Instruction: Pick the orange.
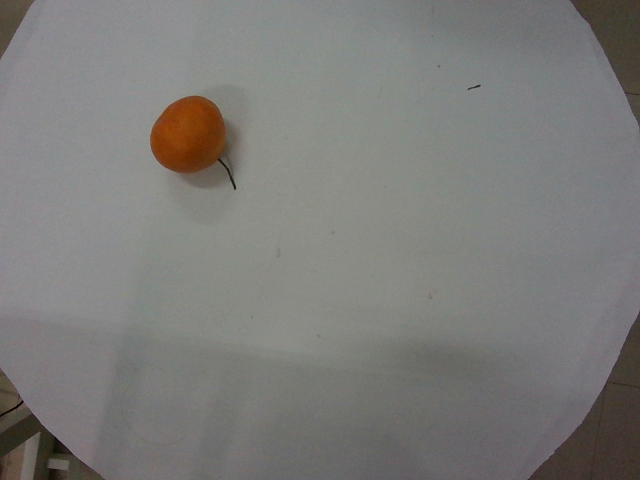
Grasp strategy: vertical